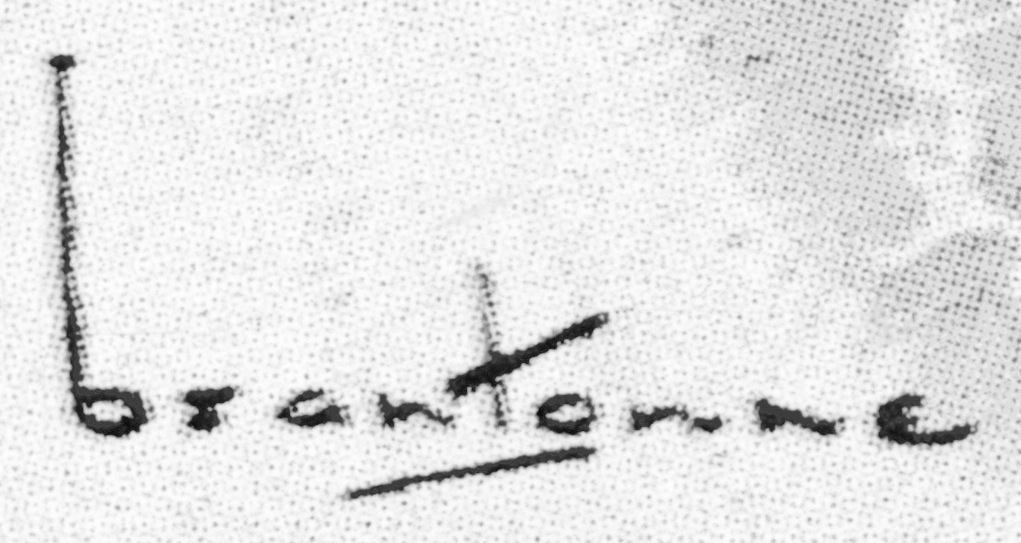
Signature of: brantonne